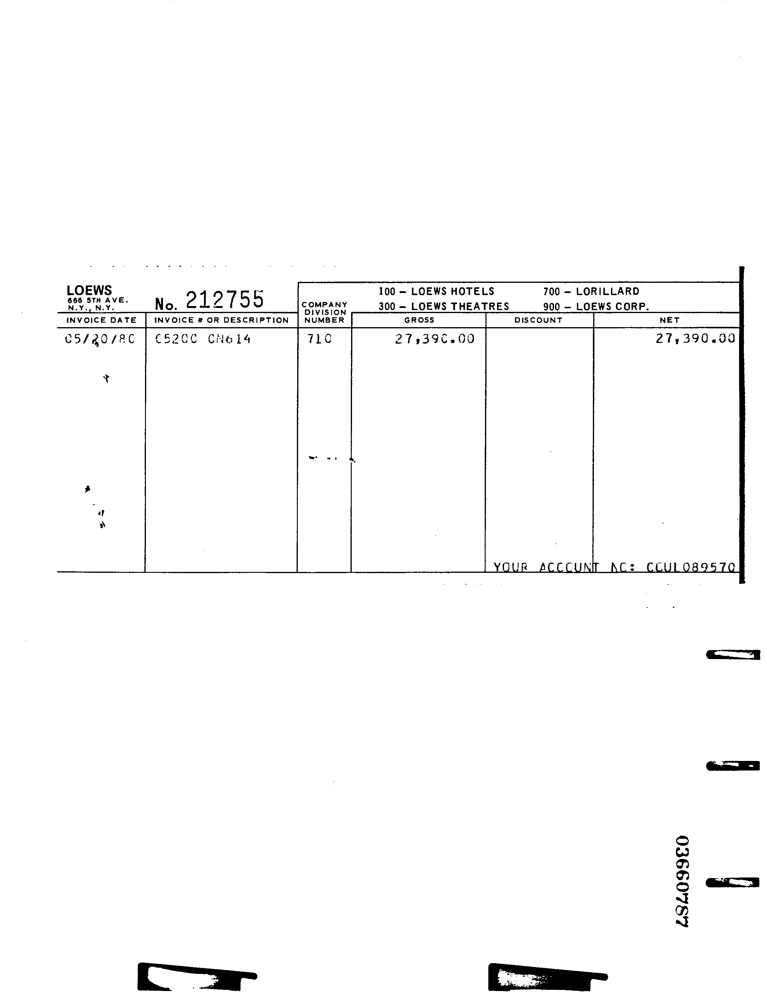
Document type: Invoice